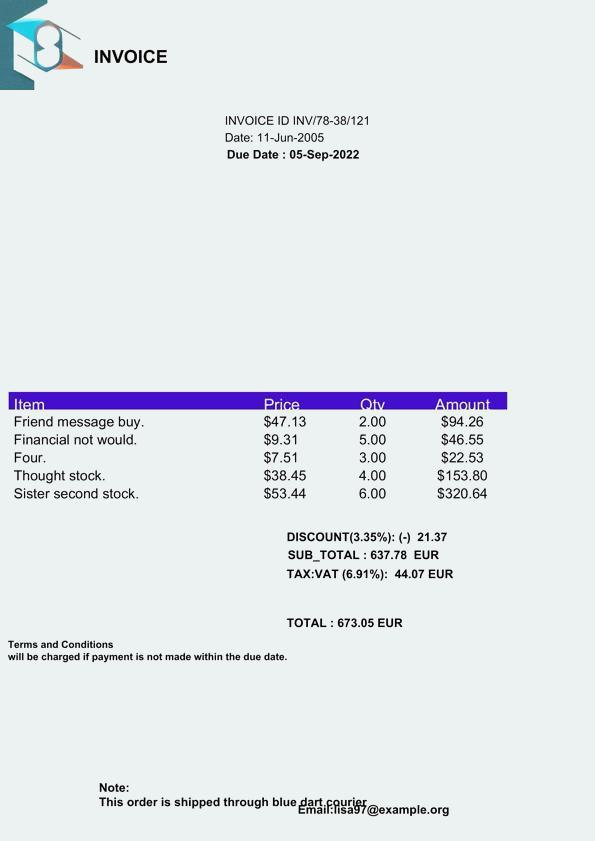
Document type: Invoice